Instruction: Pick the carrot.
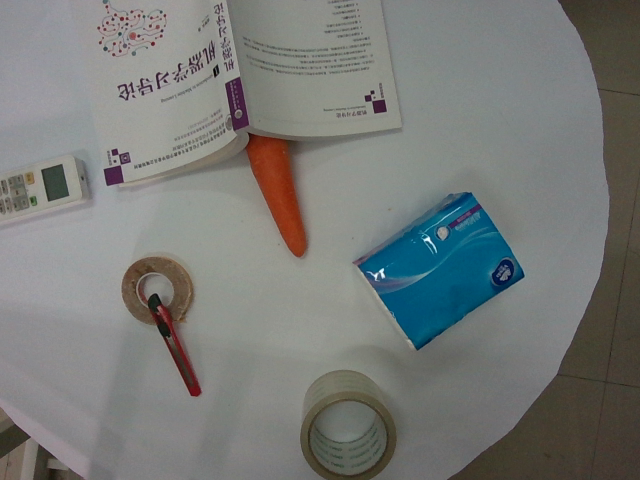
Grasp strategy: vertical